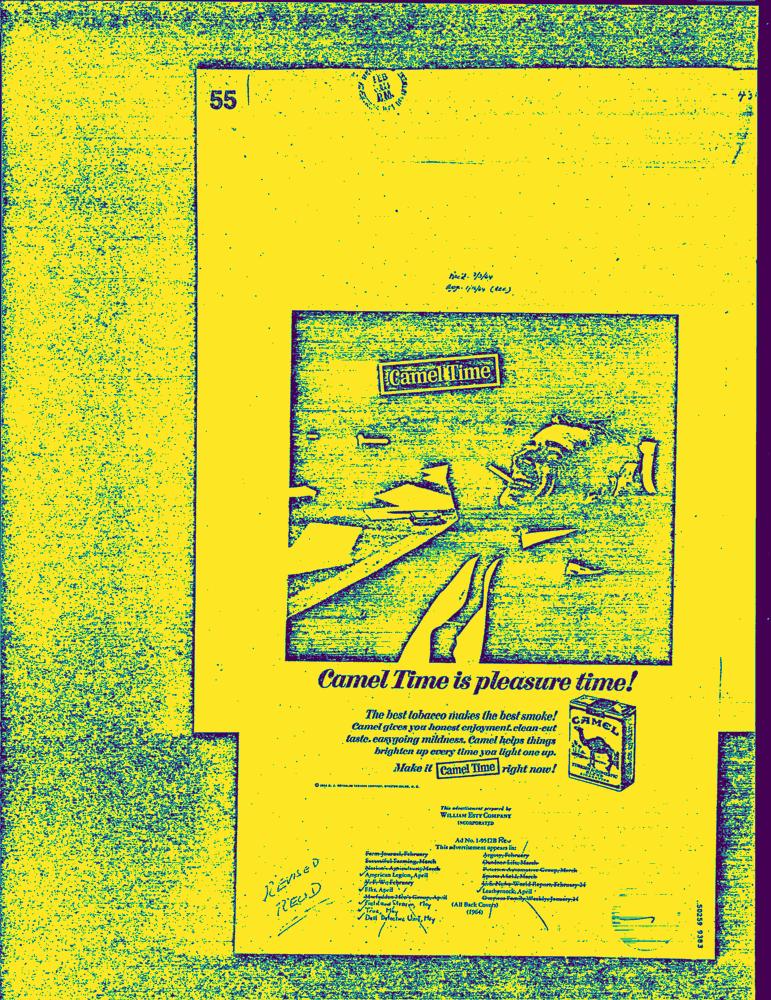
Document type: AD